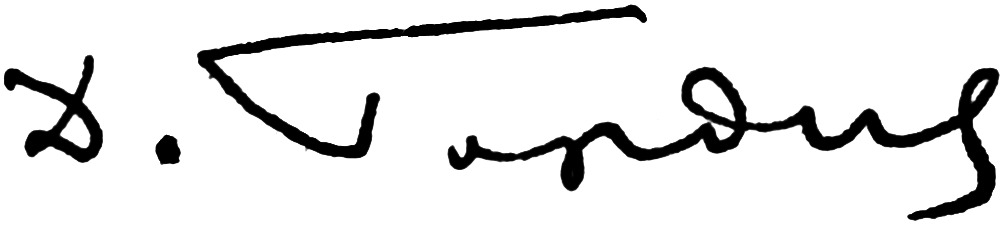
Signature of: demyan gordeyev